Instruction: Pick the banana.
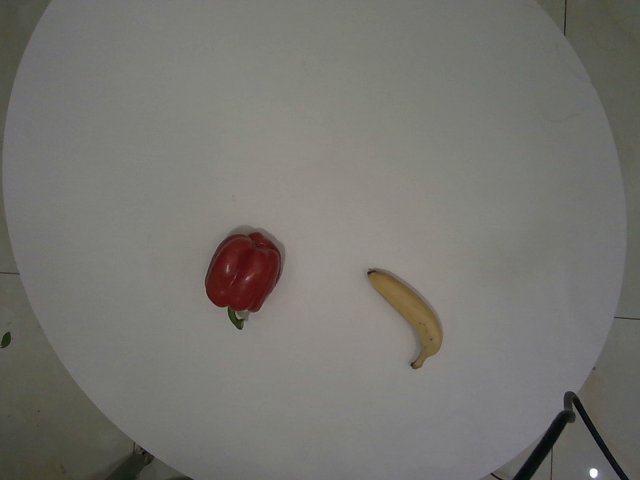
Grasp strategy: vertical